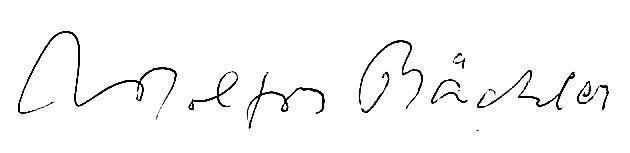
Signature of: wolfgang bächler